Patient: Female, age 28
A 28-year-old woman was admitted to the Second Xiangya Hospital of Central South University, Hunan, China because of recurrent cough for 6 years and wheezing for 7 months, which aggravated for half a month in May 2021. The patient started to cough sputum early in September 2014, and pulmonary tuberculosis was considered the reason at the local hospital and therefore anti-tuberculosis was given. The symptoms improved significantly until 2015; the patient complained of cough with fever during the anti-tuberculosis therapy and visited our hospital for the first time. Laboratory tests showed an elevated level of leukocyte count, erythrocyte sedimentation rate, C-reactive protein level, and serum total IgE (2,500 IU/ml, normal range: <130 IU/ml). The chest CT revealed multiple cavitary lesions in both upper lungs and the dorsal segment of the left lower lung and bronchiectasis of bilateral lobes (Figure 1A). A combined infection of aspergillosis and Staphylococcus aureus was confirmed by positive culture of both sputum and bronchoalveolar lavage fluid (BALF). Anti-infection with teicoplanin and itraconazole was prescribed, and her symptoms were relieved on therapy. The patient remained stable until 2019; she began coughing intermittently and the symptoms gradually worsened when accompanied with dyspnea and wheezing. She visited our hospital for the second time in December 2020. Blood tests showed a moderately elevated level of eosinophil count (0.97 x 109/L, normal range: 0.02-0.52 x 109/L) and a markedly increased serum total IgE level (>2,500 IU/ml). Total levels of aspergillosis-specific IgE, IgM, and IgG were above normal. A pulmonary function test revealed decreased FVC (2.41 L; expected value: 2.92 L), decreased FEV1 (1.54 L, expected value: 2.53 L), and decreased FEV1/FVC (63.68%, expected value: 84.52%), indicating moderate obstructive pulmonary ventilation dysfunction and positive bronchodilation test (FEV1 increased by 16.8%). The chest CT revealed bilateral multiple bronchiectases, pulmonary bulla, and atelectasis in the right middle lung lobe (Figure 1B). Based on these data, a diagnosis of allergic bronchopulmonary aspergillosis (ABPA) was made. Oral voriconazole 200 mg two times daily and methylprednisolone 16 mg per day plus inhaler were prescribed but were demonstrated to be insufficient without the improvement of symptoms. Since February 2021, she was given omalizumab 600 mg three times every month; she was readmitted due to the aggravation of cough and wheezing. The patient denied any history of food or drug allergies. Her family history was negative for any inherited genetic diseases.
On physical examination, her body weight was 58 kg on admission. She exhibited facial flushing, a full moony face, buffalo back, and mossy skin changes on the scalp. Moist rales could be heard on bilateral lung fields. Her laboratory findings on admission revealed moderate C-reactive protein level (33.6 mg/l, reference range: 0-6 mg/l) and a normal level of leukocyte count and erythrocyte sedimentation. Serum IgE was above normal (770 IU/ml, reference range: <130 IU/ml); serum -beta-D-glucan test, galactomannan test, anti-nuclear antibody, anti-neutrophil cytoplasmic antibodies, vasculitis antibodies, antiphospholipid antibodies, antibodies to extractable nuclear antigens, and rheumatoid factor were negative. Pulmonary CT suggested diffuse multiple ground glass shadows and scattered striae in both lungs and more cystic lesions than previously observed (Figure 1C). Bronchoscopy showed viscous jelly-like secretions in the tracheal lumen. The next-generation sequence (NGS) of BALF indicated Pneumocystis jirovecii (sequence reads 34909), Human Herpes Virus Type 5 (also named CMV, sequence reads 1843), and Human Herpes Virus Type 4 (also named EBV, sequence reads 7). With classic diffuse ground-glass lesions appearing in the chest CT images and high sequence reads of CMV and P. jirovecii in BALF detected by mNGS, we identified that the patient had CMV and P. jirovecii coinfection. The sequence reads of EBV, which is ubiquitous in most of the population, were too few to be identified as pathogenic. SMZ-TMP and ganciclovir were given and symptoms were gradually relieved (Figure 2).
Given that the young patient was predisposed to multiple pathogens, including some opportunistic strains, we carefully reviewed the patient's medical history. Surprisingly, she had multiple skin rashes and pruritus all over the body since childhood. A minor traumatic fracture of the right calf occurred at the age of 12. She underwent cutaneous abscesses requiring incision and drainage at 13 years of age. The patient also had a previous diagnosis of pelvic abscess, tubal occlusion, and primary infertility. The patient had recurrent infections of different strains including opportunistic pathogens in multiple organs, skin rashes, and markedly elevated IgE levels. HIES were suspected, and she scored 45 points on the National Institutes of Health clinical HIES scoring system. Further whole-exome sequencing (WES) was performed to screen potential mutations, indicating a heterozygous missense mutation in exon 15 of STAT3 (c.1294G>T, g.62382G>T, p.Val432Leu, NM_139276.2). Consequently, the final diagnosis was made as AD-HIES. Her parents and younger sister are wild-type genotypes. In addition to the standard anti-infection therapy, we prescribed omalizumab 300 mg every 2 weeks and Seretide inhalation. Oral corticosteroids gradually reduced and stopped. During 6 months of follow-up, the patient did not experience recurrent infection. After an initial fluctuation of the level, serum IgE remained stable recently. The patient's symptoms and lung function improved on therapy (Figure 3). The chest CT scan demonstrated improved infiltrates (Figure 1D).
Keywords: stat3 gene, allergy bronchopulmonary aspergillosis, case report, hyper-ige syndrome, omalizumab
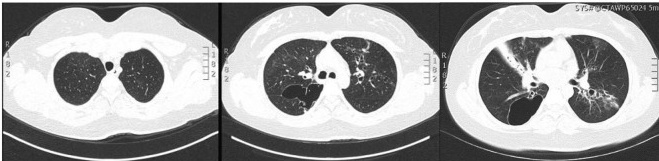
Image caption: Pulmonary imaging by CT scan. (D) 18 August 2021: improved infiltrations and multilobed segmental bronchiectases and bullae in both lungs.